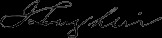
Signature of: john loughlin